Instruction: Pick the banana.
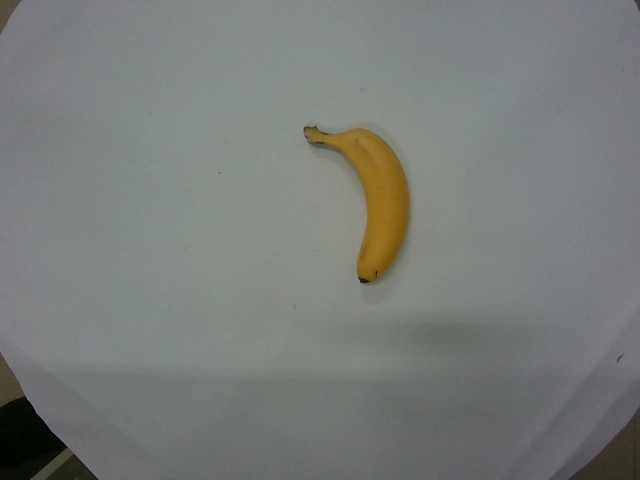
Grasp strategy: vertical